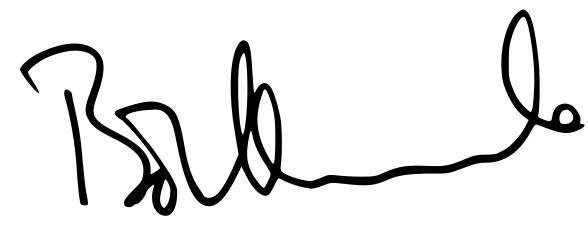
Signature of: bob hawke